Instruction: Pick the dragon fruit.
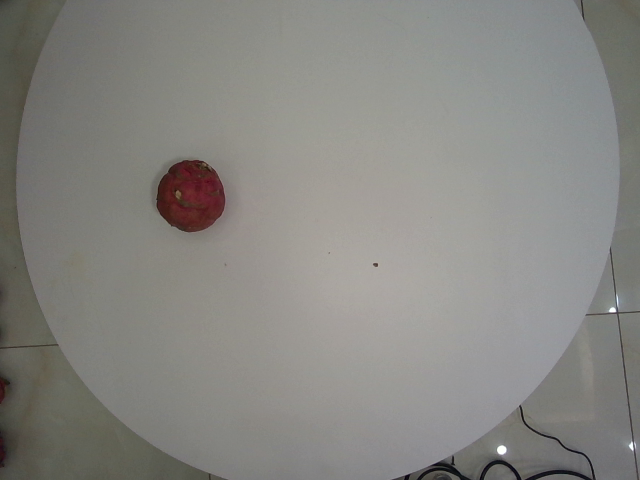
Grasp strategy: vertical